Identify and extract the amount in words, amount in numbers, payee name, cheque date, and bank name from the image.
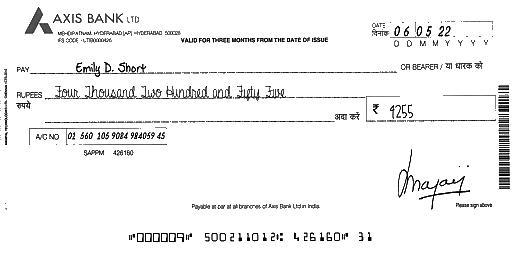
amt_in_words: Four Thousand Two Hundred and Fifty Five
amt_in_figures: 4255
payee_name: Emily D. Short
bank_name: AXIS BANK
cheque_date: 06/05/22